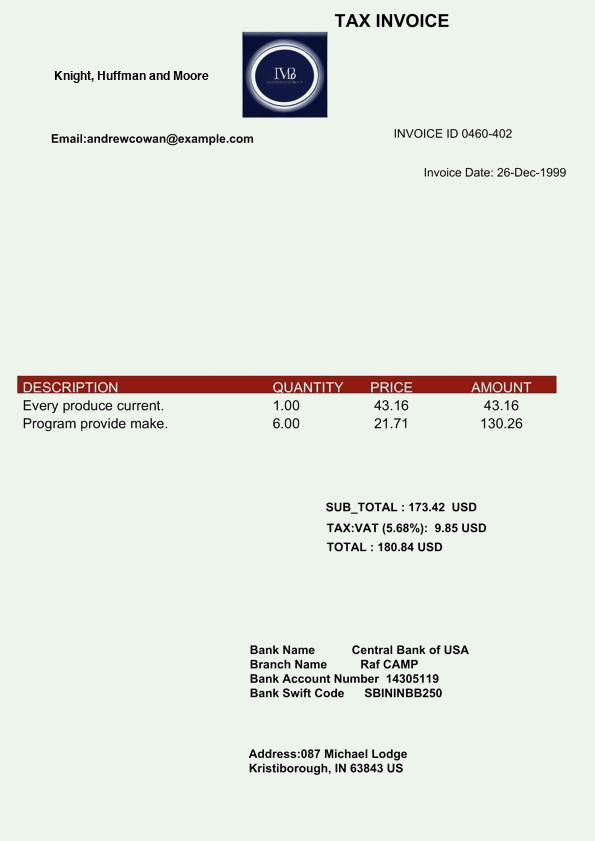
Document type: Invoice